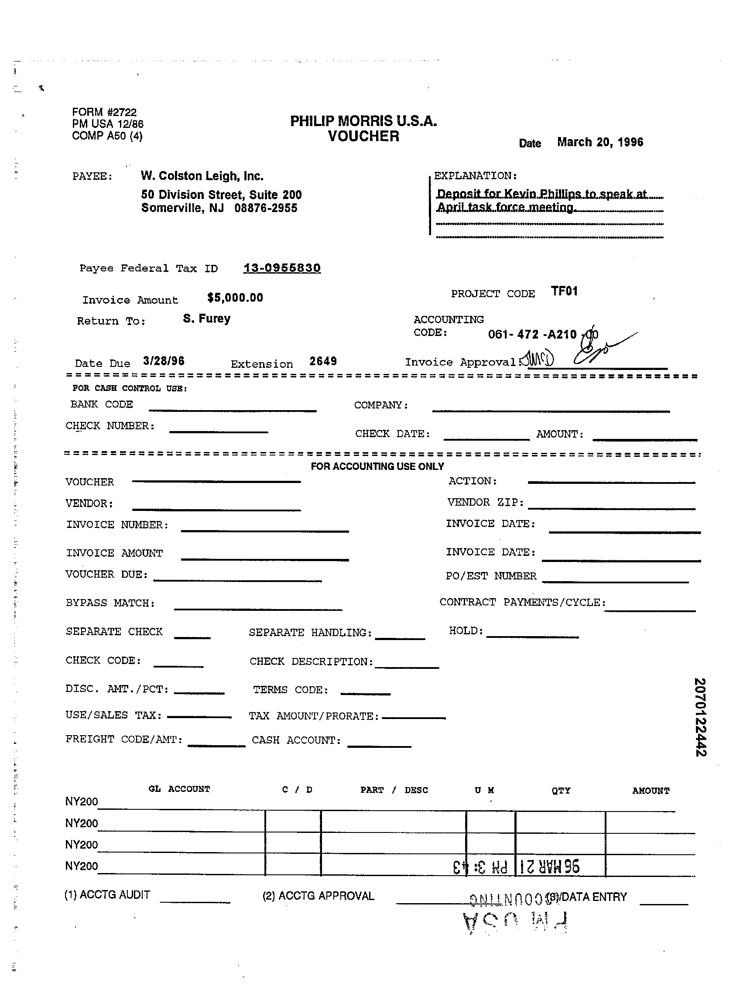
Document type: Invoice